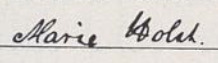
Signature of: marie holst